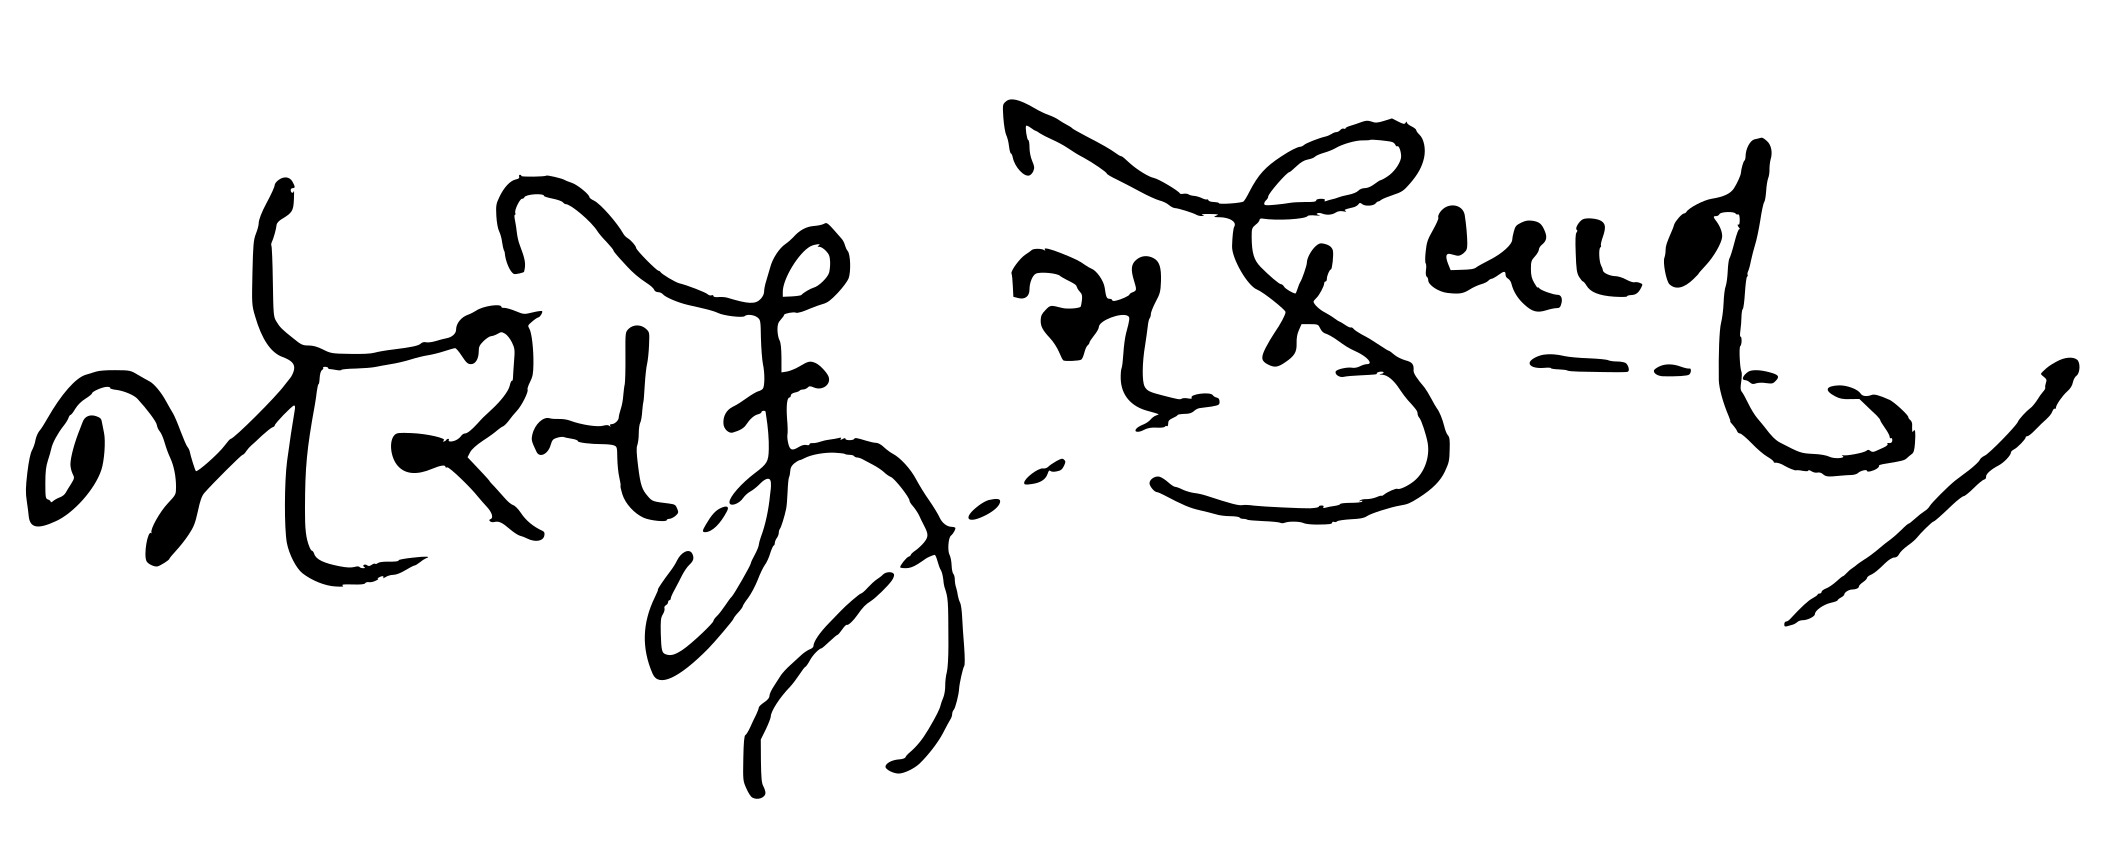
Signature of: joseph macwan